Question: In what way does the history help explain the case?
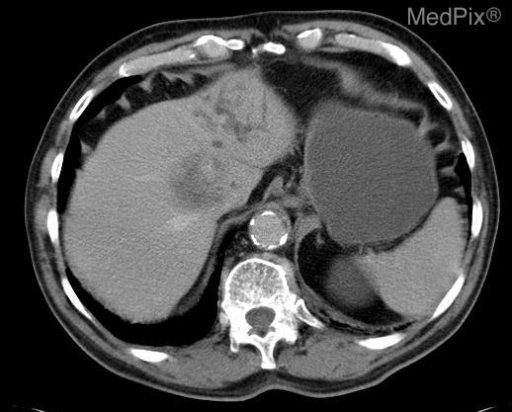
Answer: The patient's history of 84 year old white male with vague RUQ abdominal pain and elevated CA 19-9 marker. is key in understanding the case.